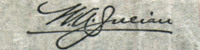
Signature of: william alexander julian